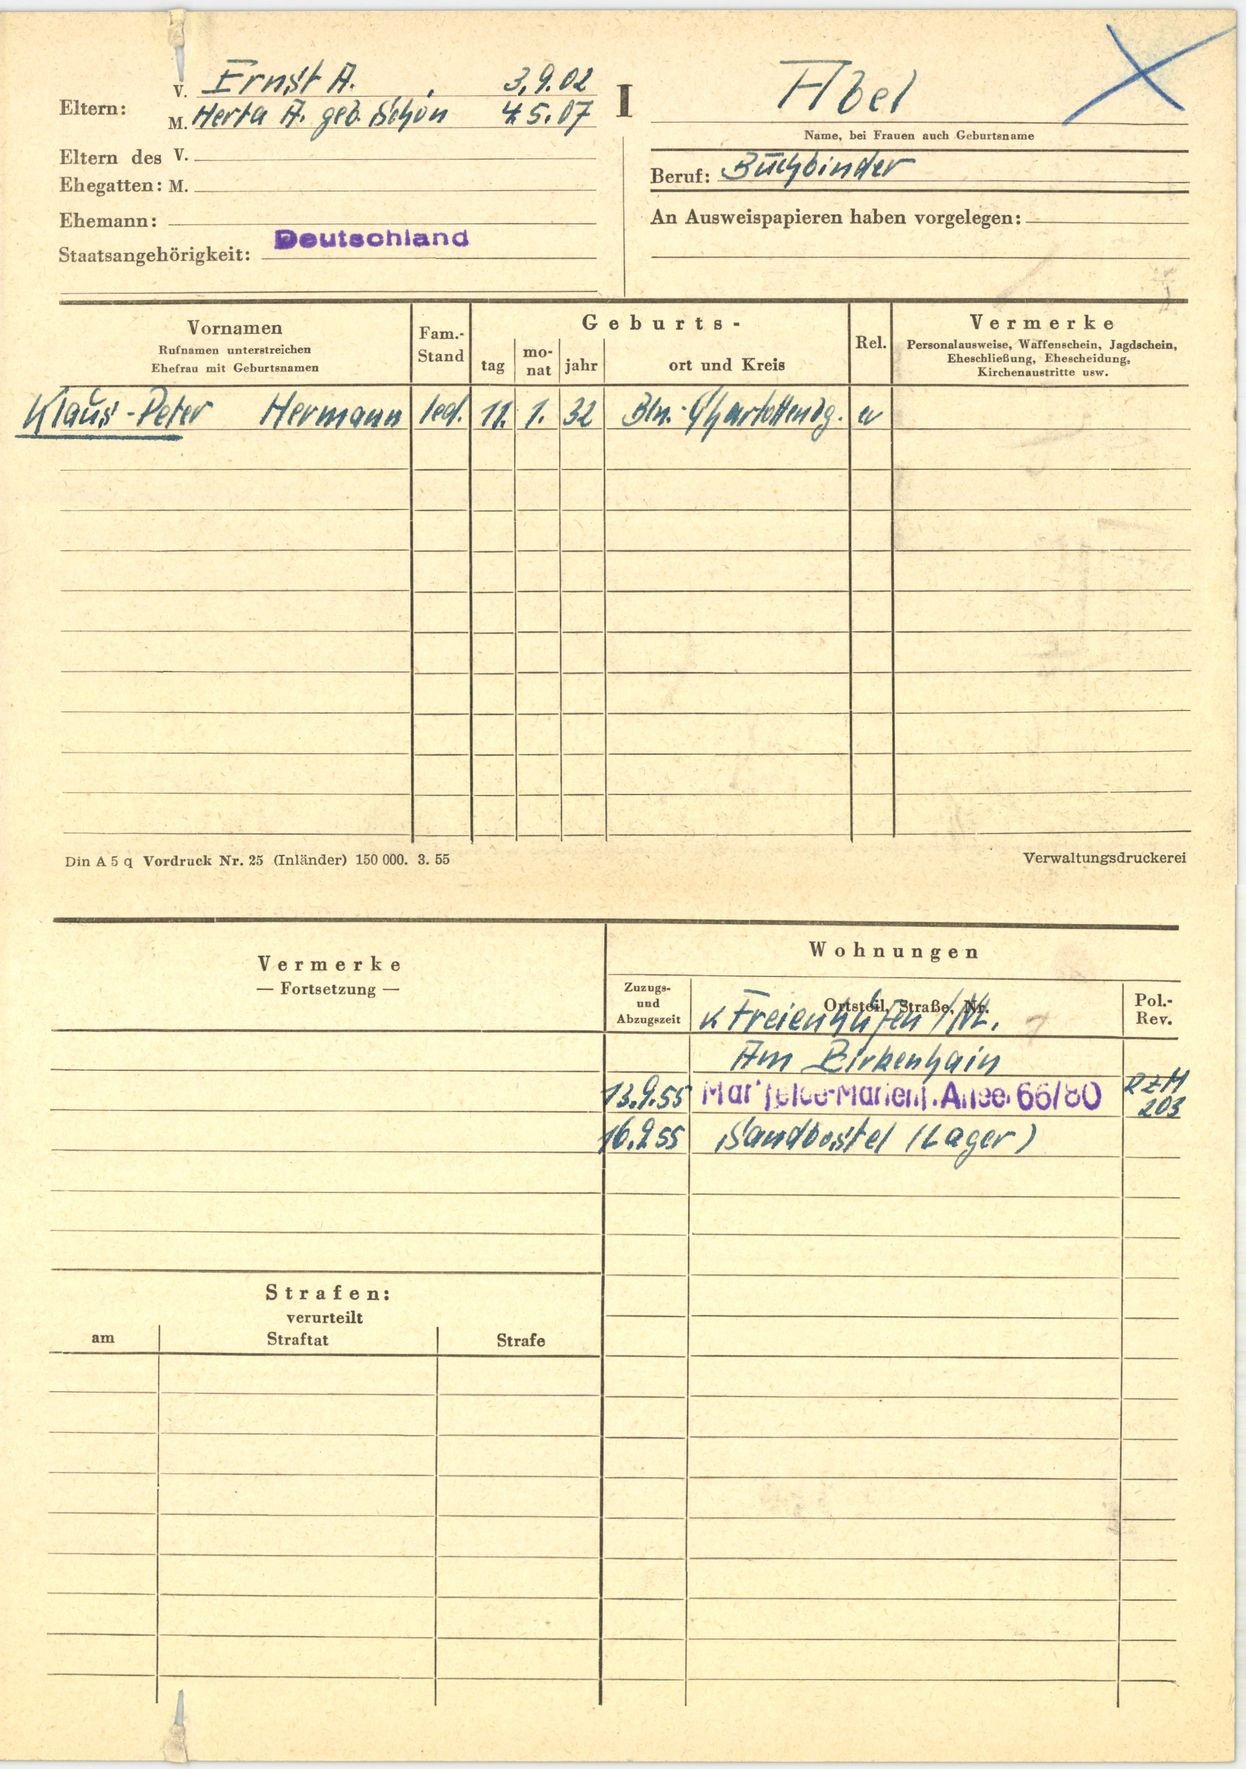
Abel